Can you pull out the amount in words, numerical amount, payee's name, date of the cheque, and the bank's name from the image?
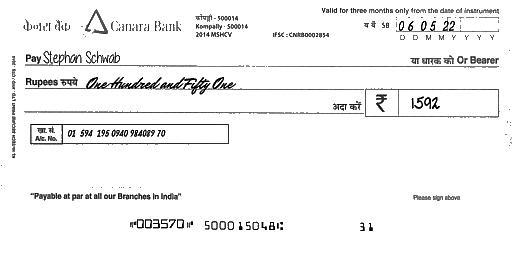
amt_in_words: One Hundred and Fifty One
amt_in_figures: 1592
payee_name: Stephan Schwab
bank_name: Canara Bank
cheque_date: 06/05/22